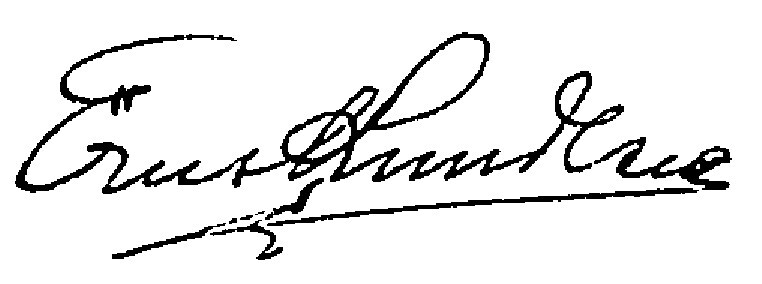
Signature of: ernst lundberg